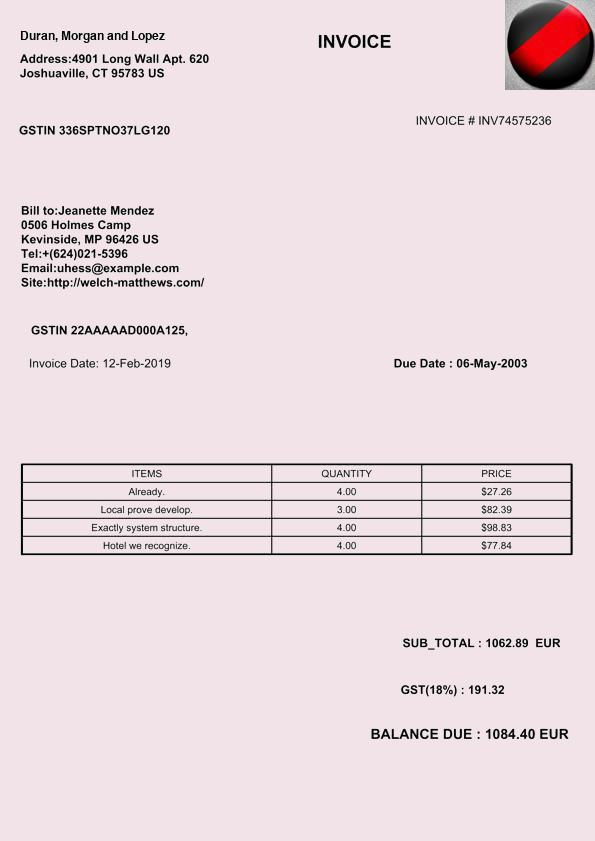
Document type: Invoice